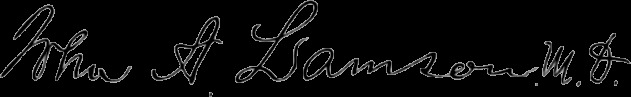
Signature of: john augustus lamson